Question: What is the main concern?
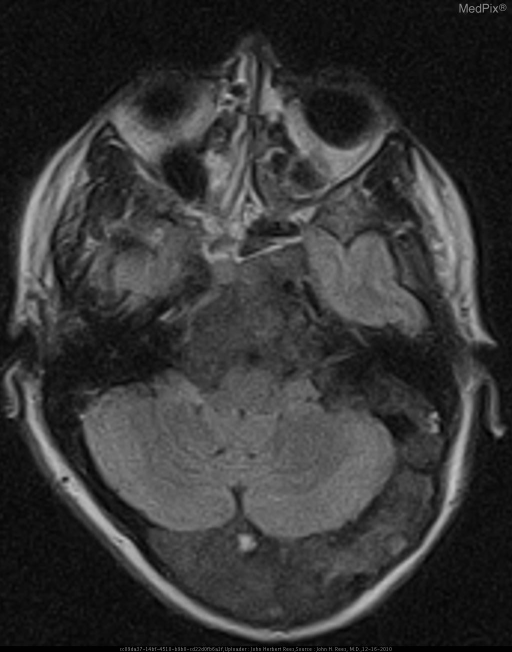
Answer: The findings suggest •  Dramatic widening of the occipital bone diploic space and abnormal signal
•  Expansion of the clivus and abnormal signal
•  Thickening of the left petrous bone and abnormal signal
•  Maxillary, Ethmoid, and Sphenoid sinus mucoperiosteal thickening. There is widening of the diploic space of the occipital bone and a portion of the left petrous bone, with slightly heterogeneous material of non-specific signal intensity.  The clivus is also expanded by similar material.. The patient might have a history of 38 y.o. woman, presents now with headache.  No known endocrinological abnormalities..